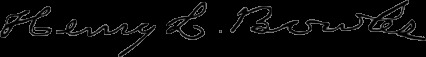
Signature of: henry l bowles